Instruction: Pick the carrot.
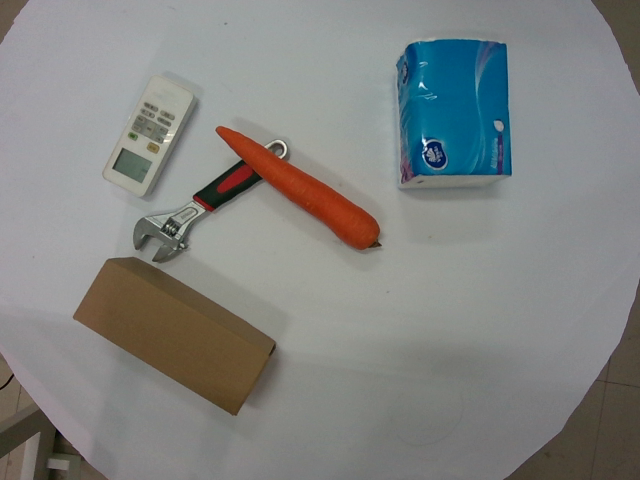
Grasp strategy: vertical